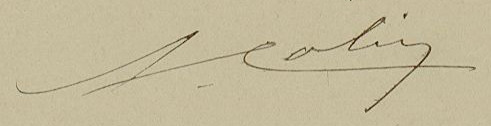
Signature of: auguste armand colin